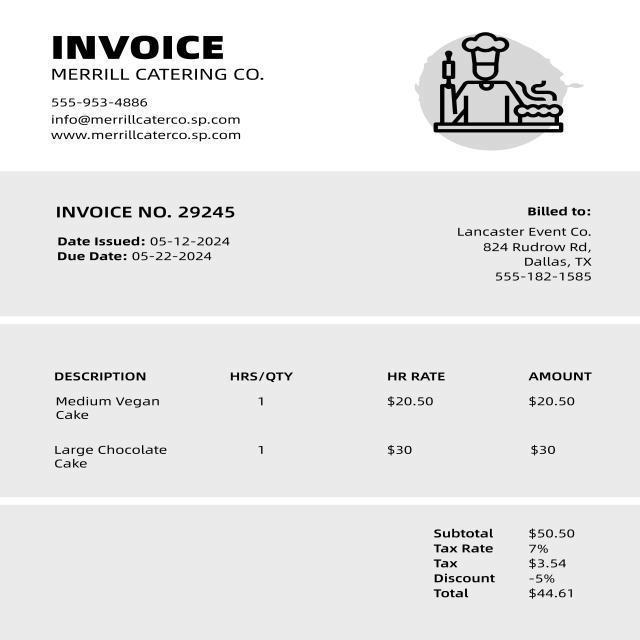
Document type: Invoice